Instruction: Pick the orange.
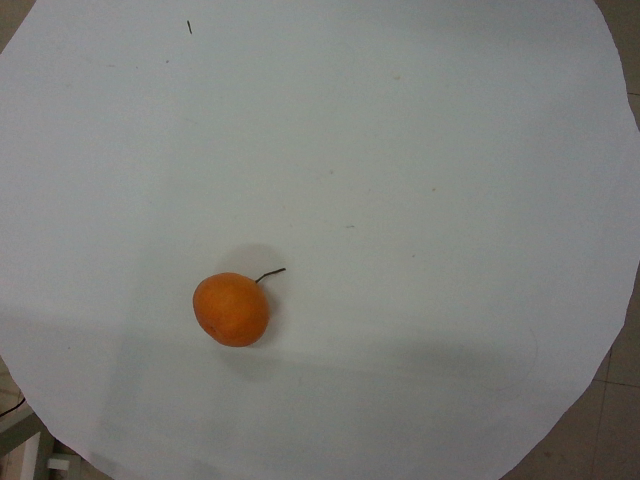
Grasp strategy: vertical